Question: What is the property identification or parcel number listed?
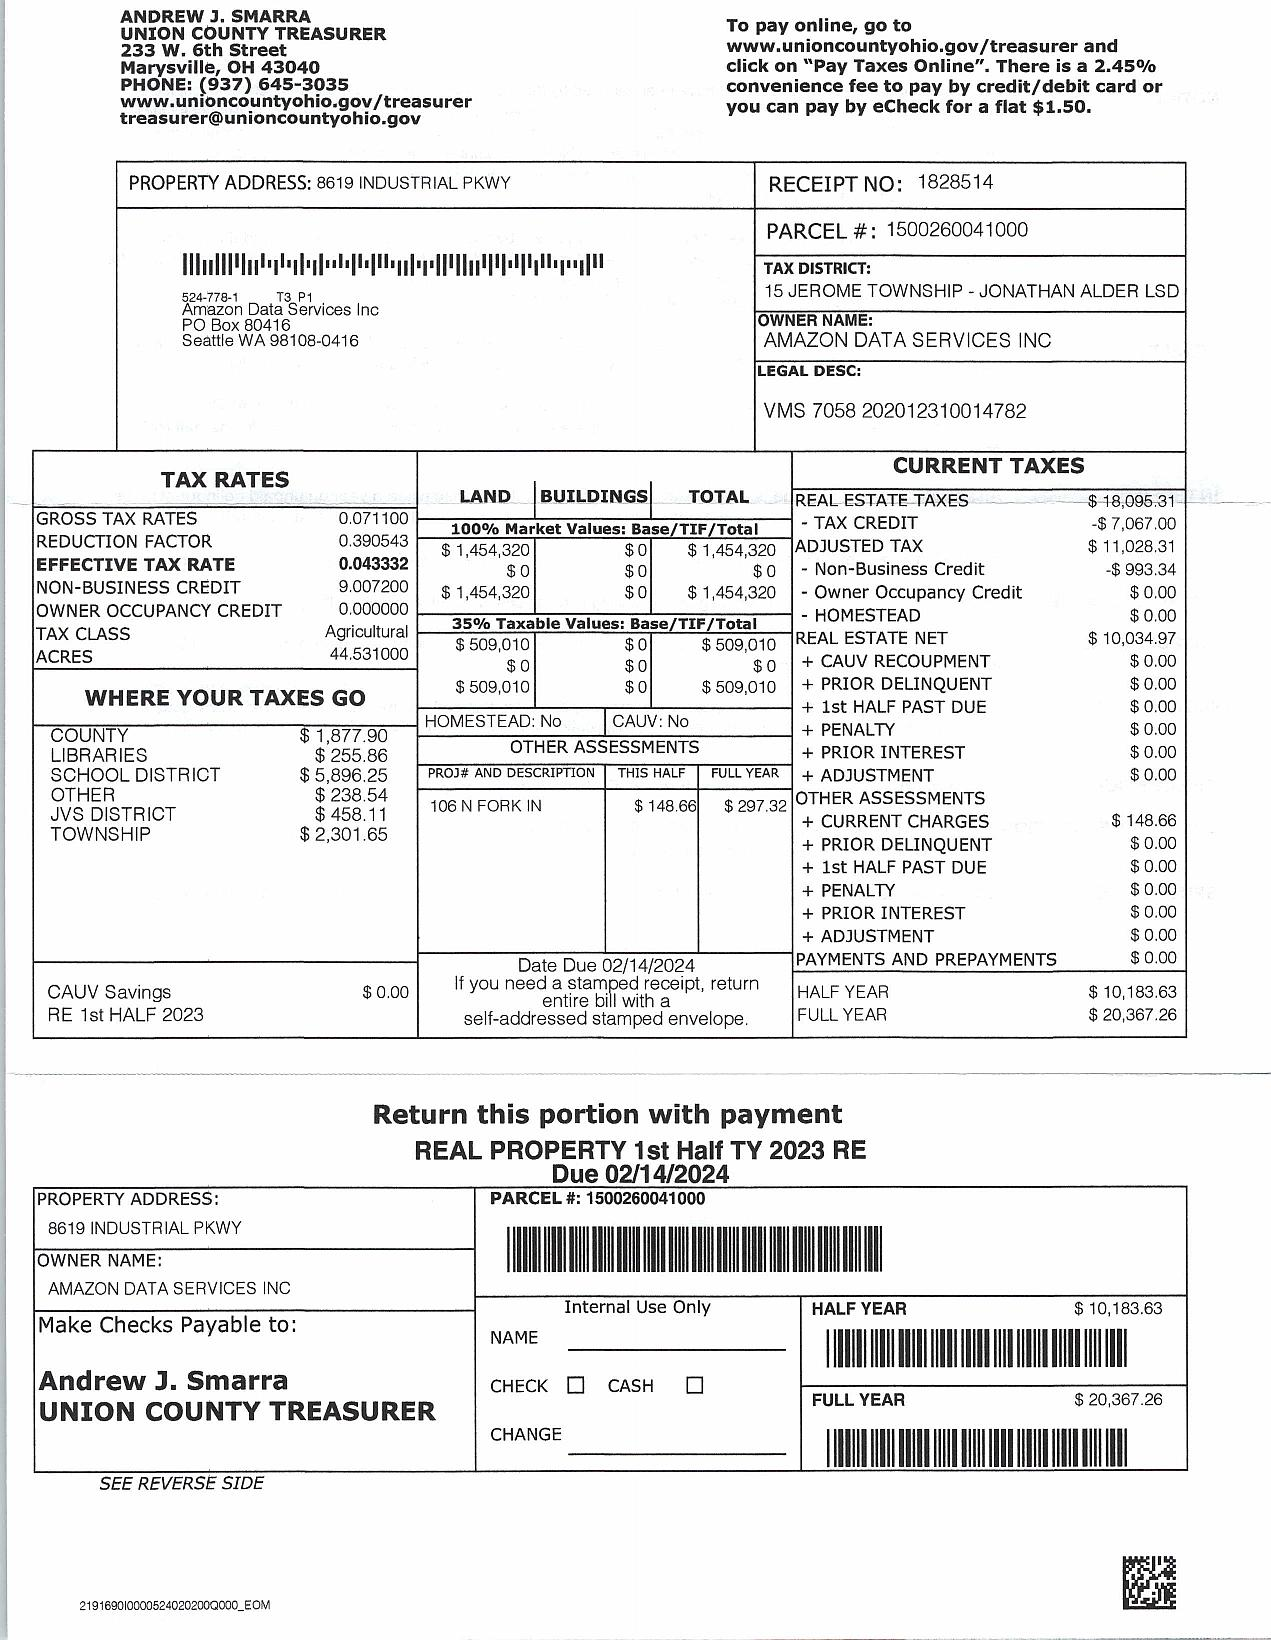
Answer: "1.50026E+11"